Question: What is the address or location of the property listed in the document?
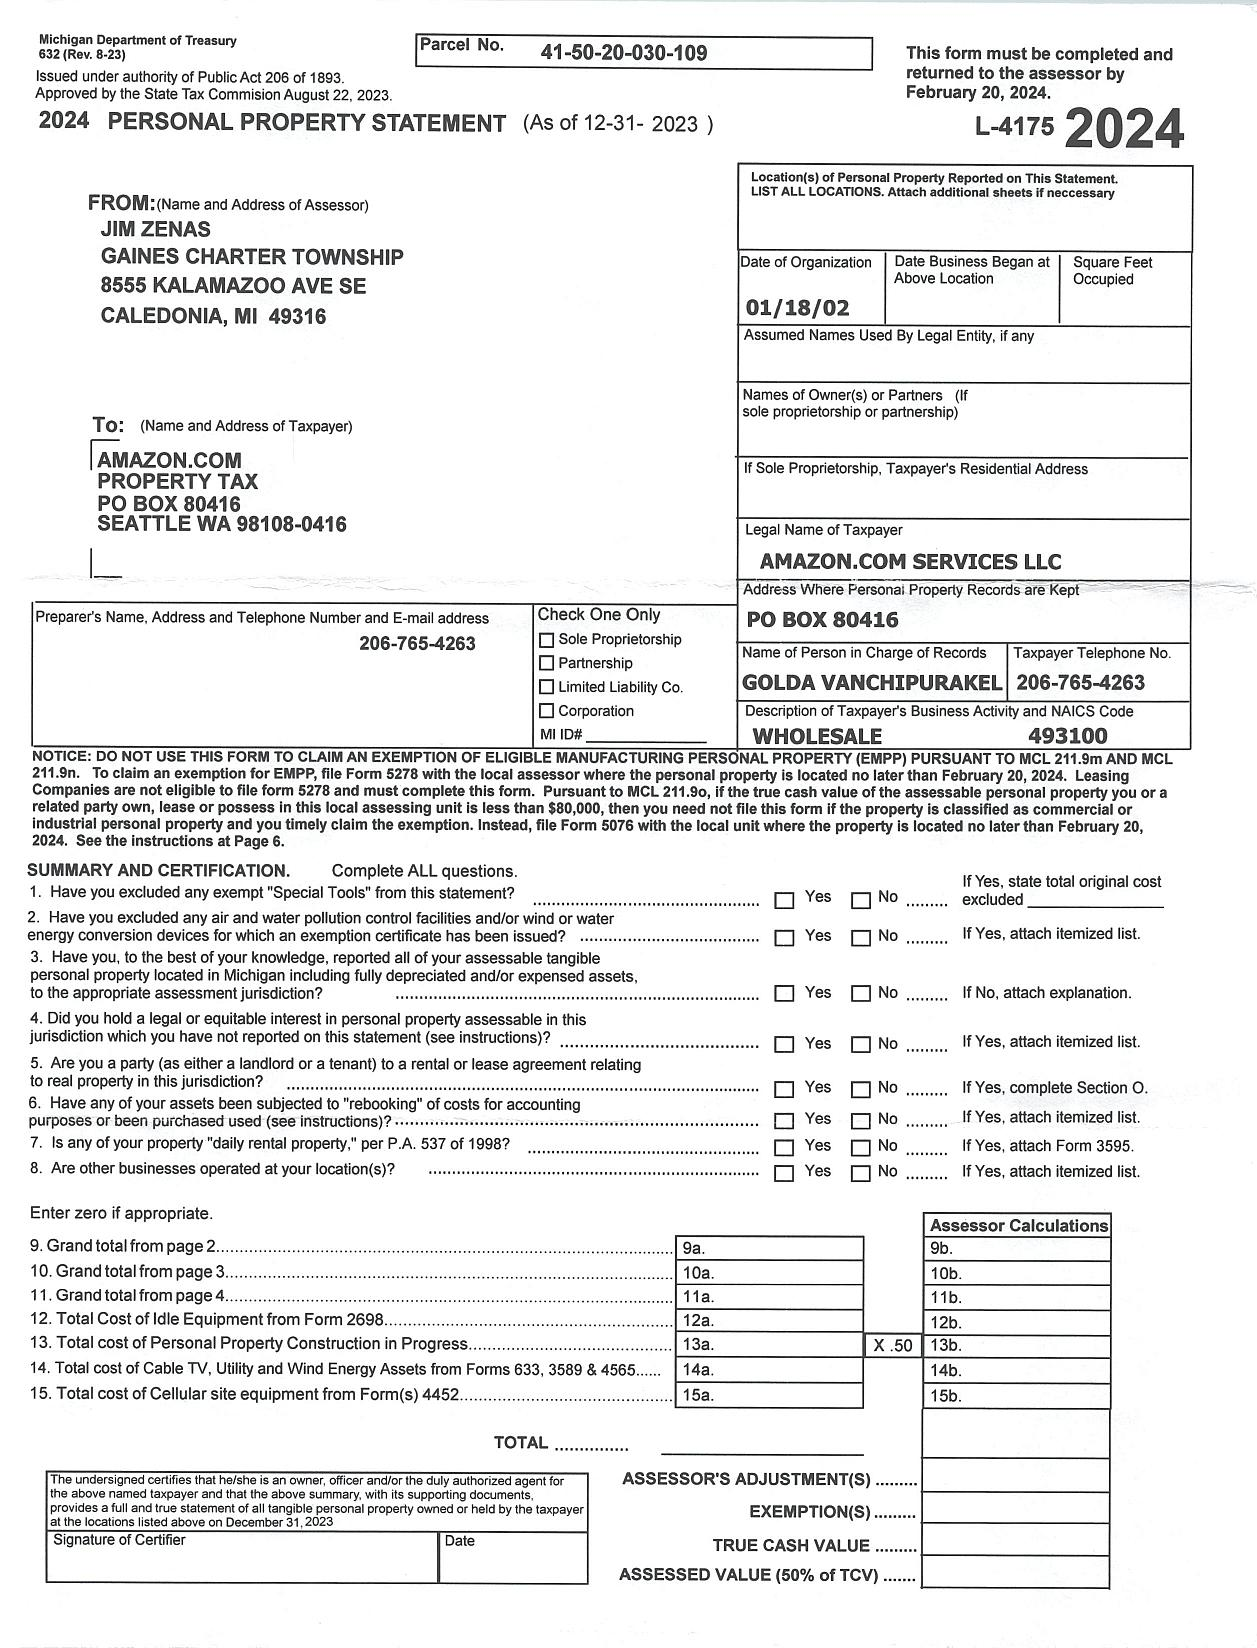
Answer: "8555 KALAMAZOO AVE SE CALEDONIA, MI 49316"